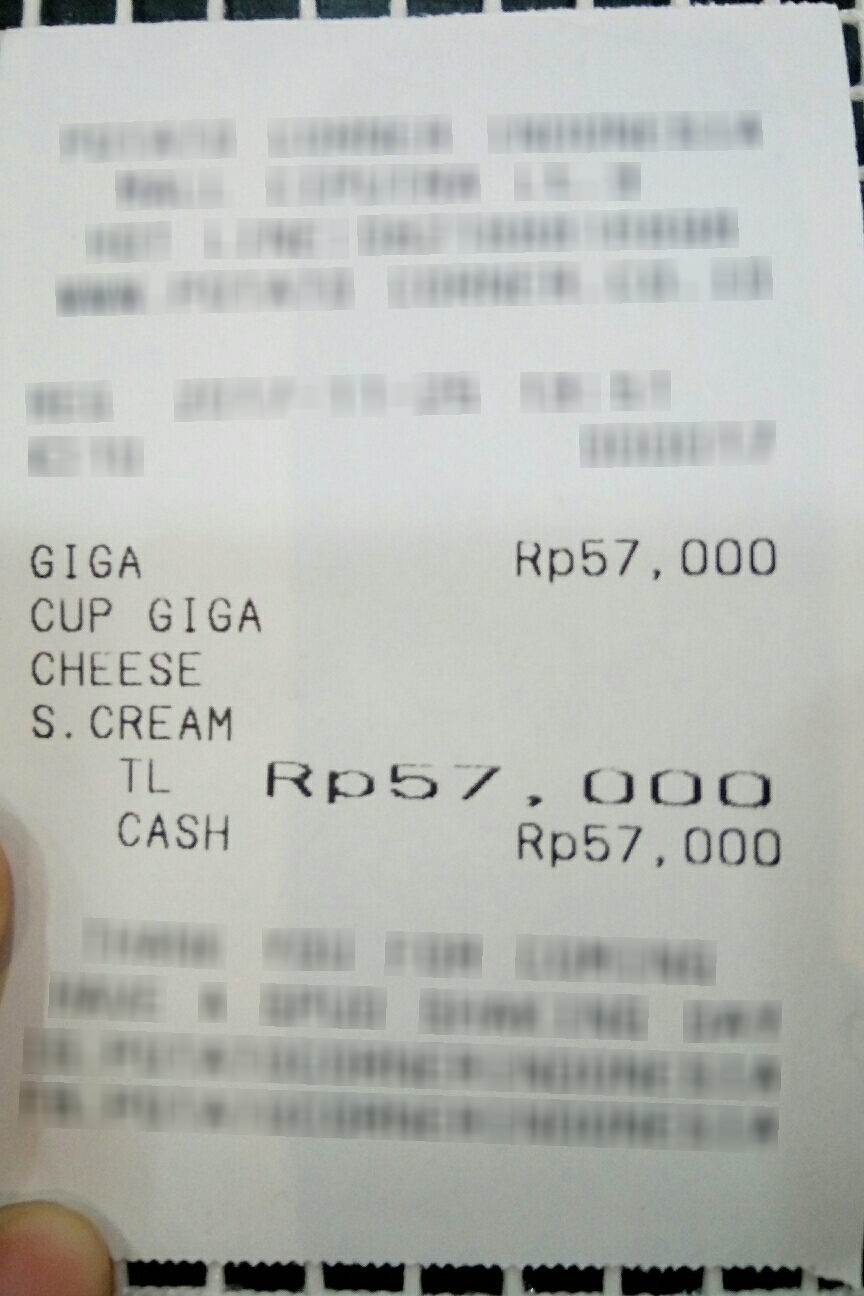
Receipt information:
total: 57,000
line_items: item_name: GIGA
item_value: 57,000
item_quantity: 1